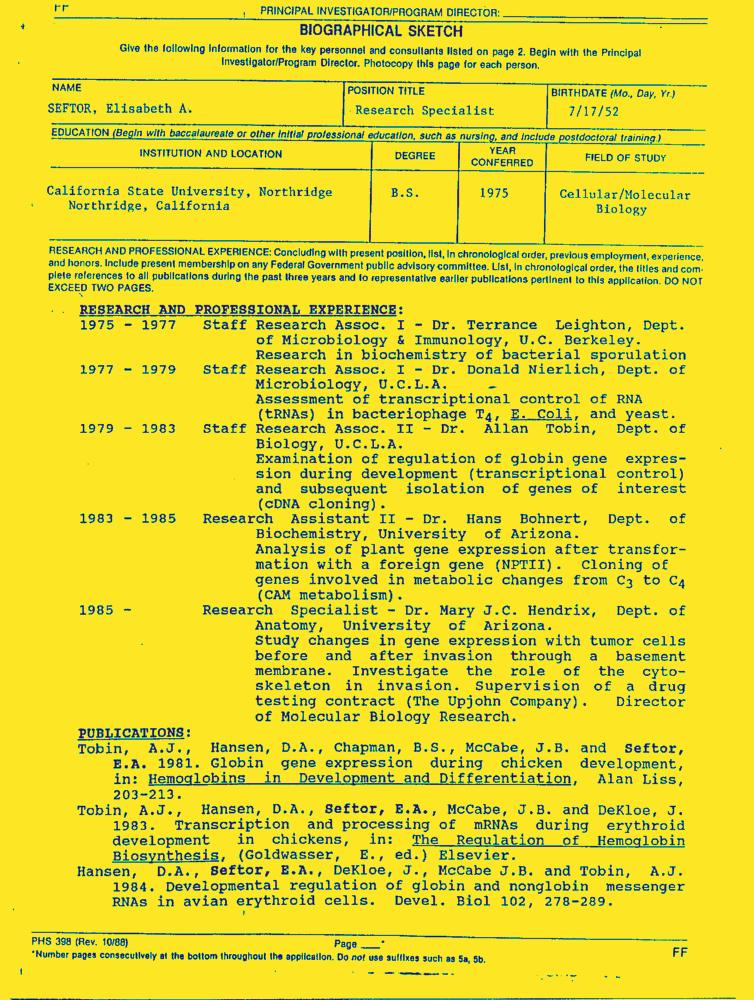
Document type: Resume-Doc